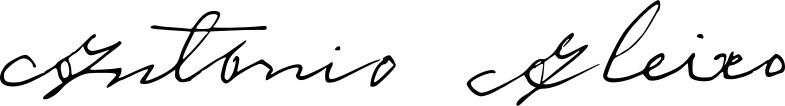
Signature of: antónio aleixo